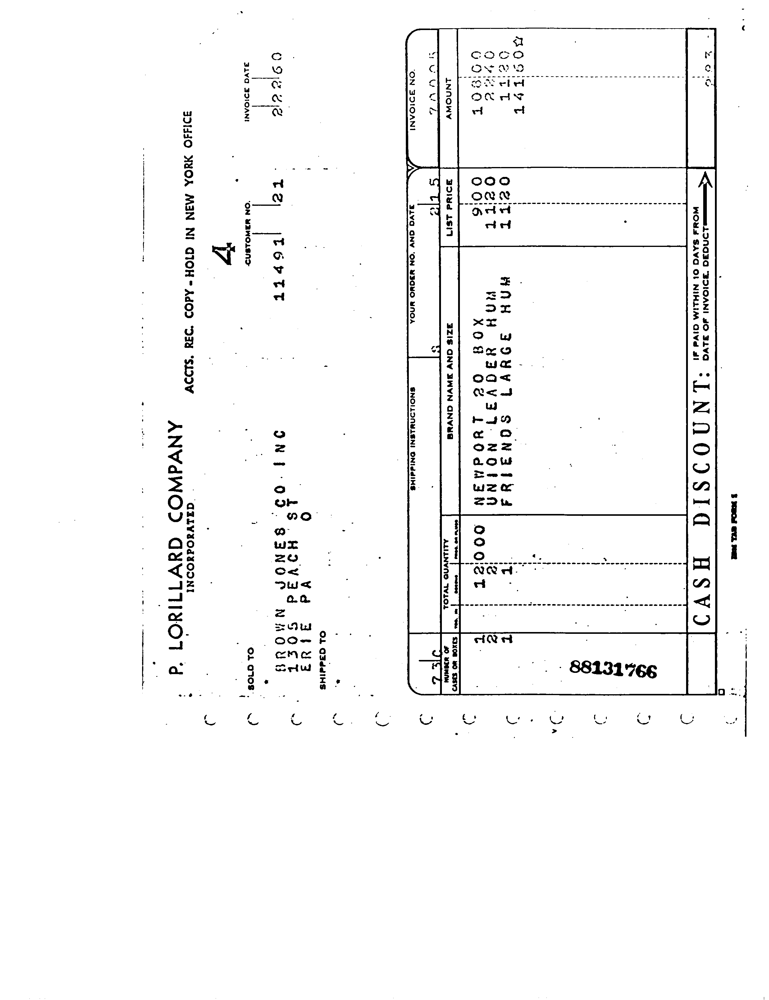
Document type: Invoice